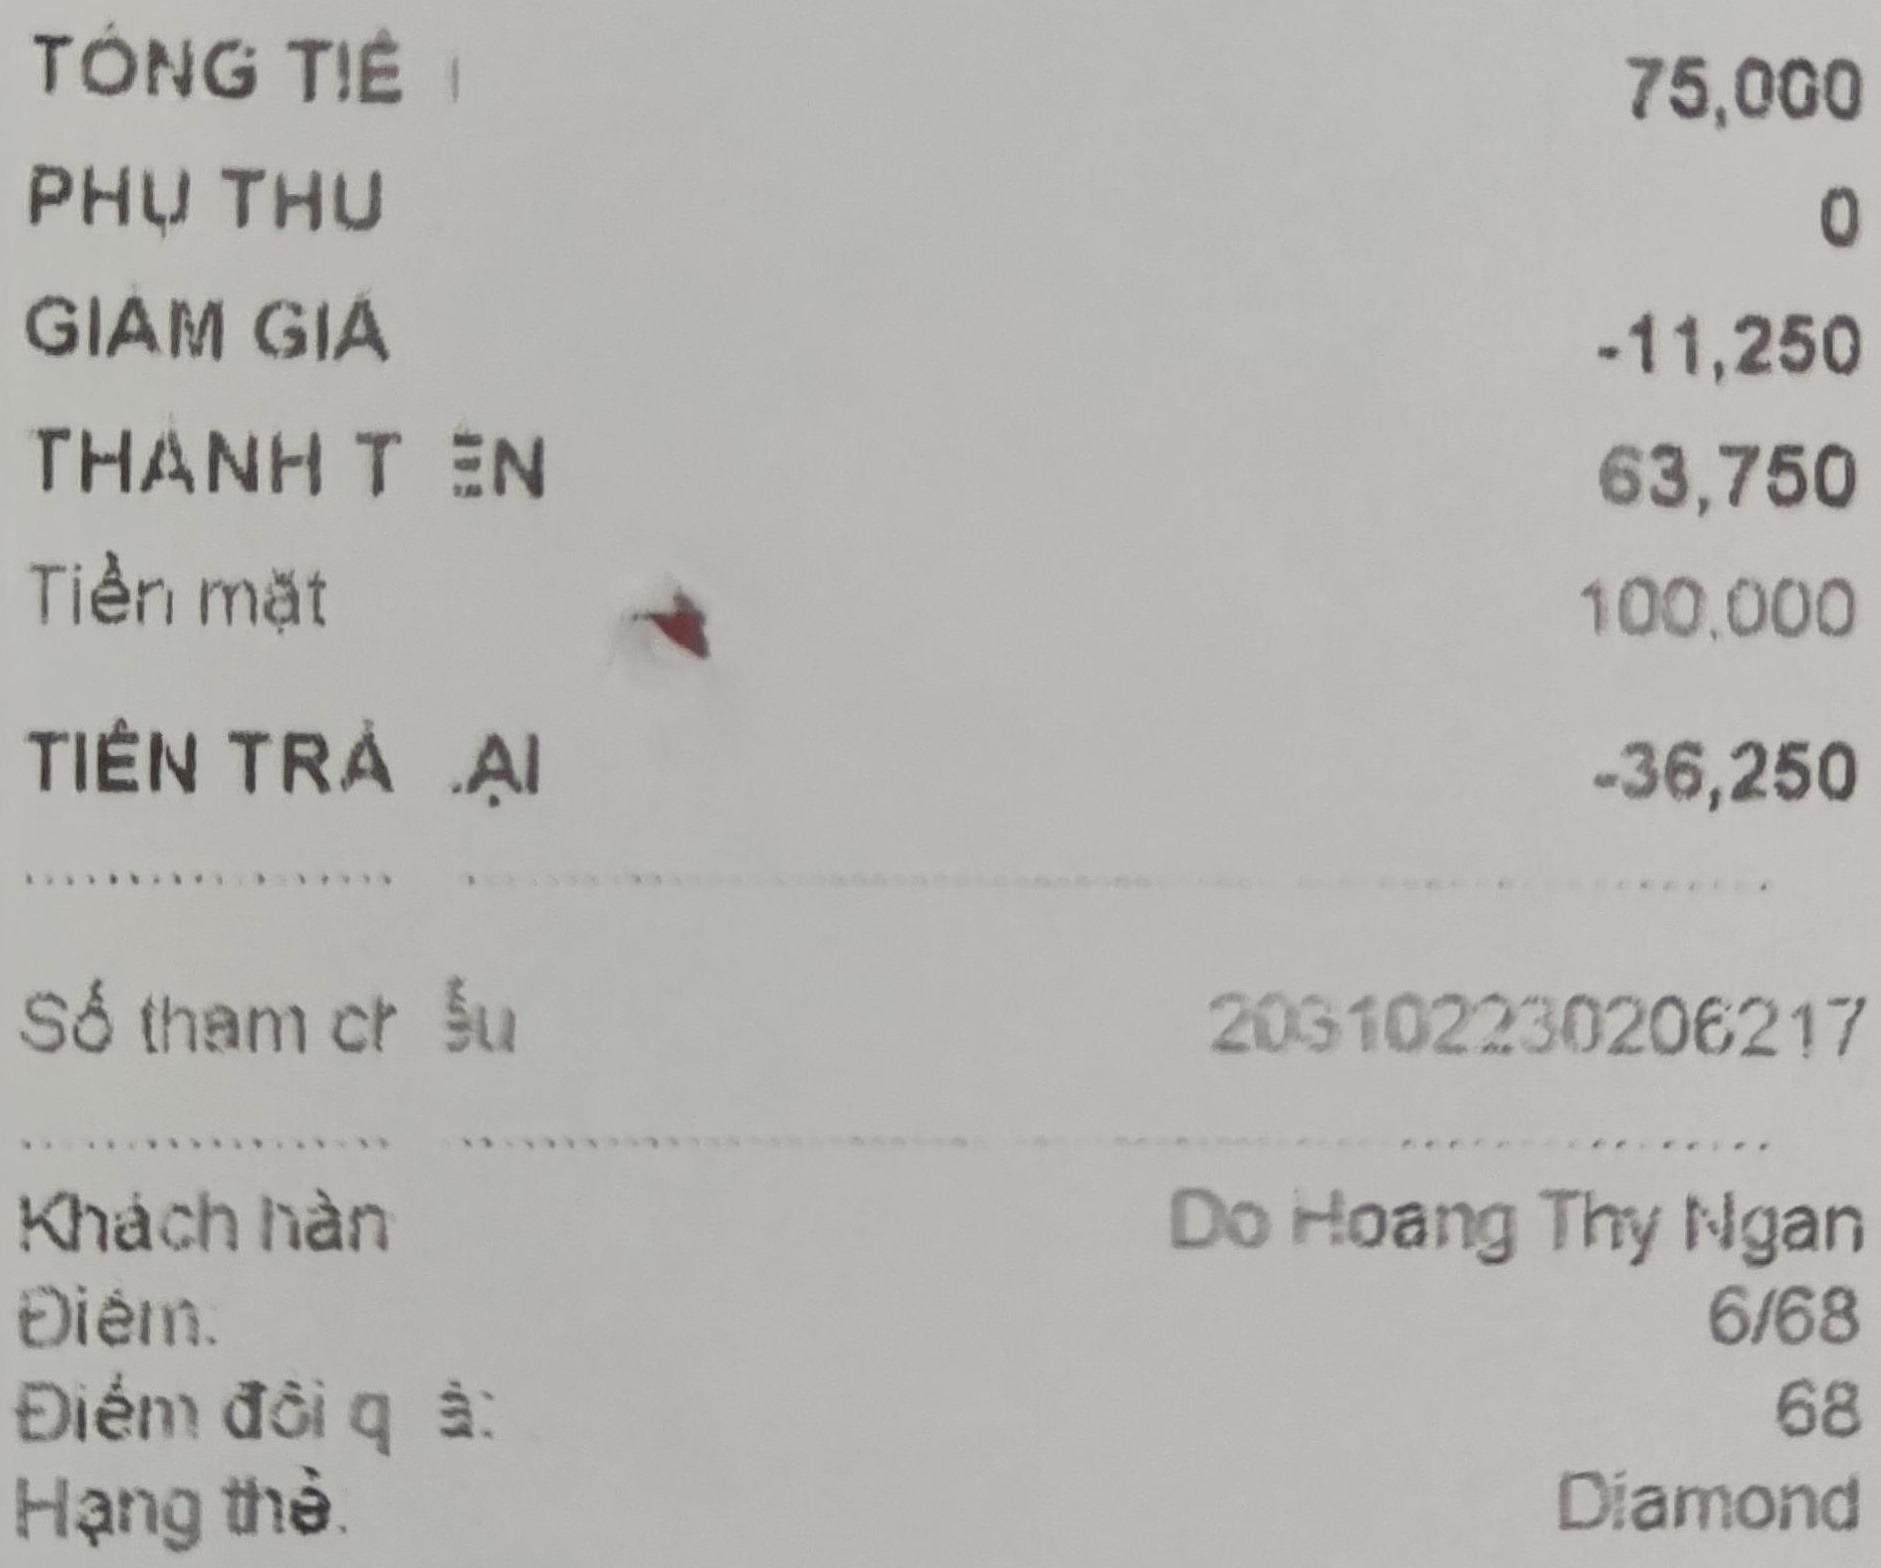
TỔNG TIỀN 75,000
PHỤ THU 0
GIẢM GIÁ -11,250
THANH TOÁN 63,750
Tiền mặt 100,000
TIỀN TRẢ LẠI -36,250

Số tham chiếu 203102230206217

Khách hàng Do Hoang Thy Ngan
Điểm: 6/68
Điểm đổi quà: 68
Hạng thẻ: Diamond